Question: What was observed in the imaging?
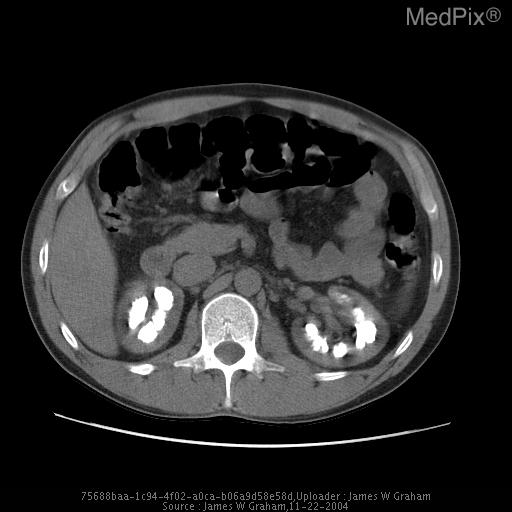
Answer: The imaging shows Severe bilateral medullary nephrocalcinosis Severe bilateral medullary nephrocalcinosis.